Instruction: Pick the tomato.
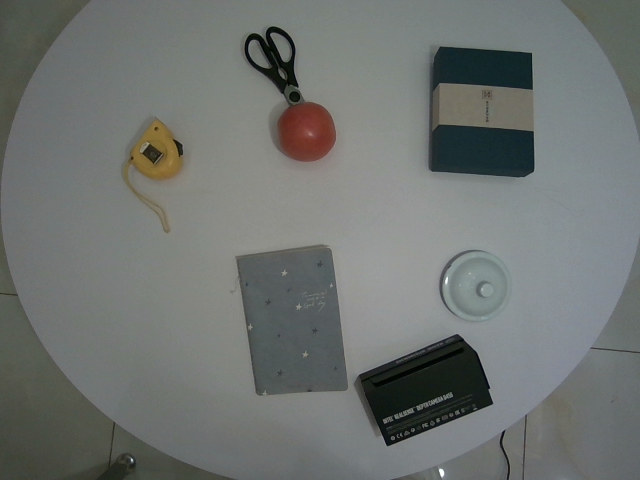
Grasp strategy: vertical